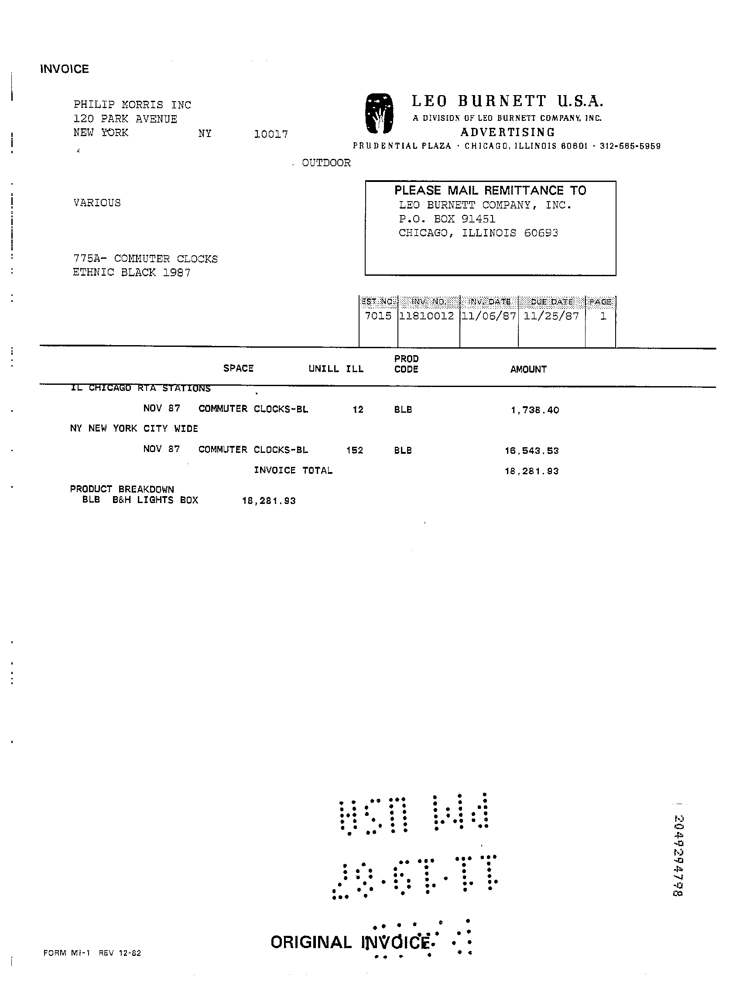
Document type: Invoice